Question: How is the history relevant to the case?
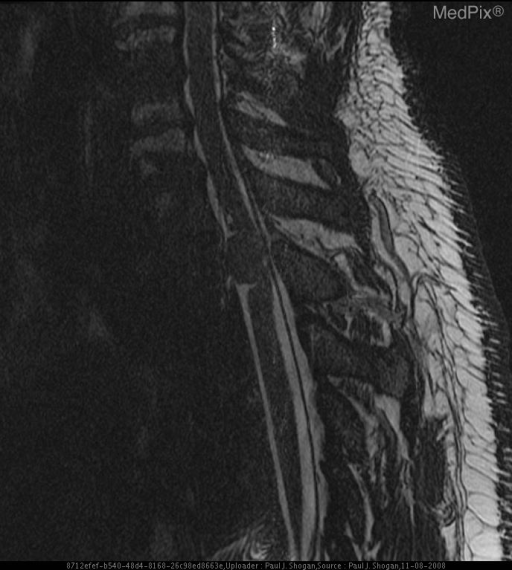
Answer: The patient's history of 56 yo male with 24 month history of gradually worsening upper back pain. is key in understanding the case.